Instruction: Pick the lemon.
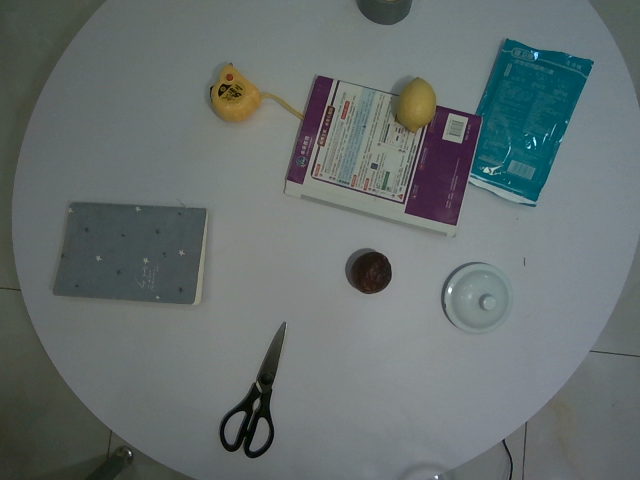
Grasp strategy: vertical